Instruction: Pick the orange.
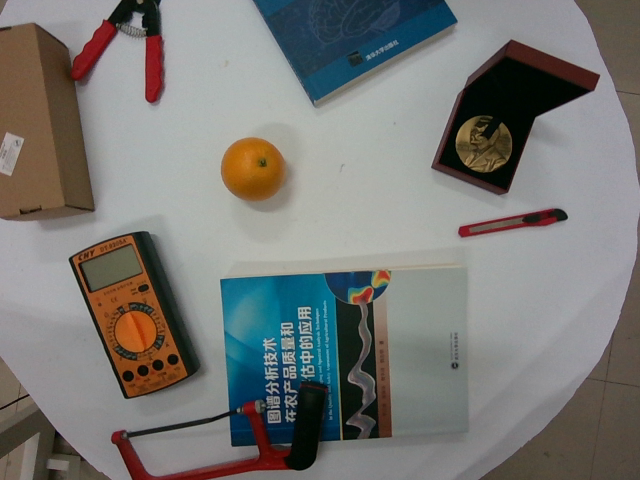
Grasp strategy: vertical